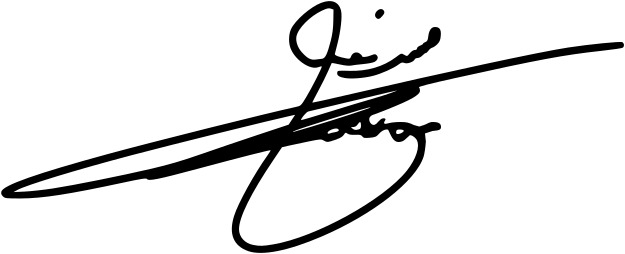
Signature of: hassan rouhani